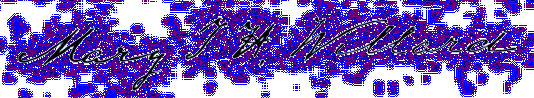
Signature of: mary thompson hill willard